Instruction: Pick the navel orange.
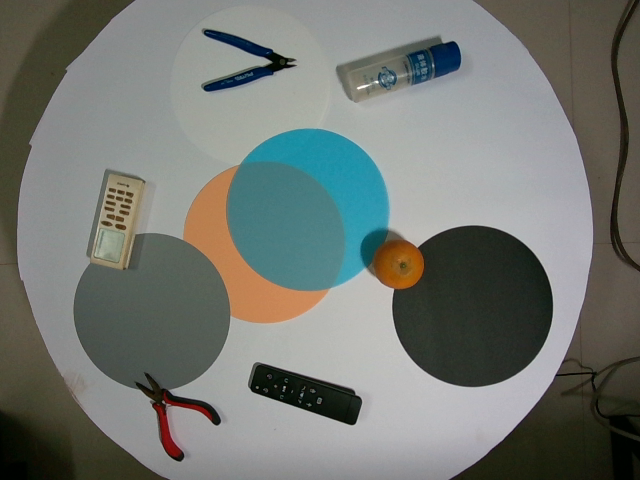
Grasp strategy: vertical